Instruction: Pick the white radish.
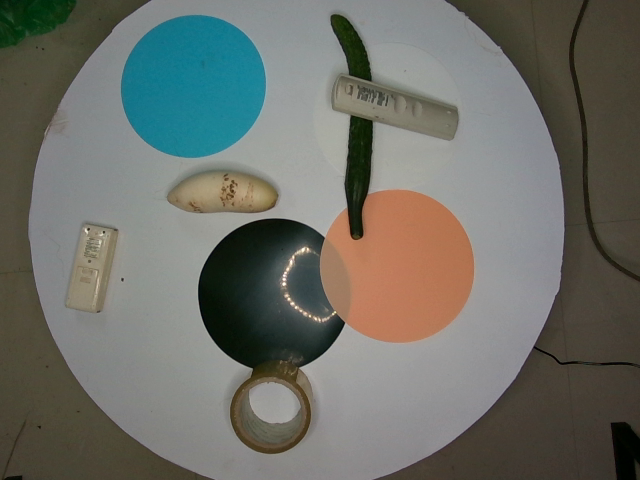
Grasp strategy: vertical